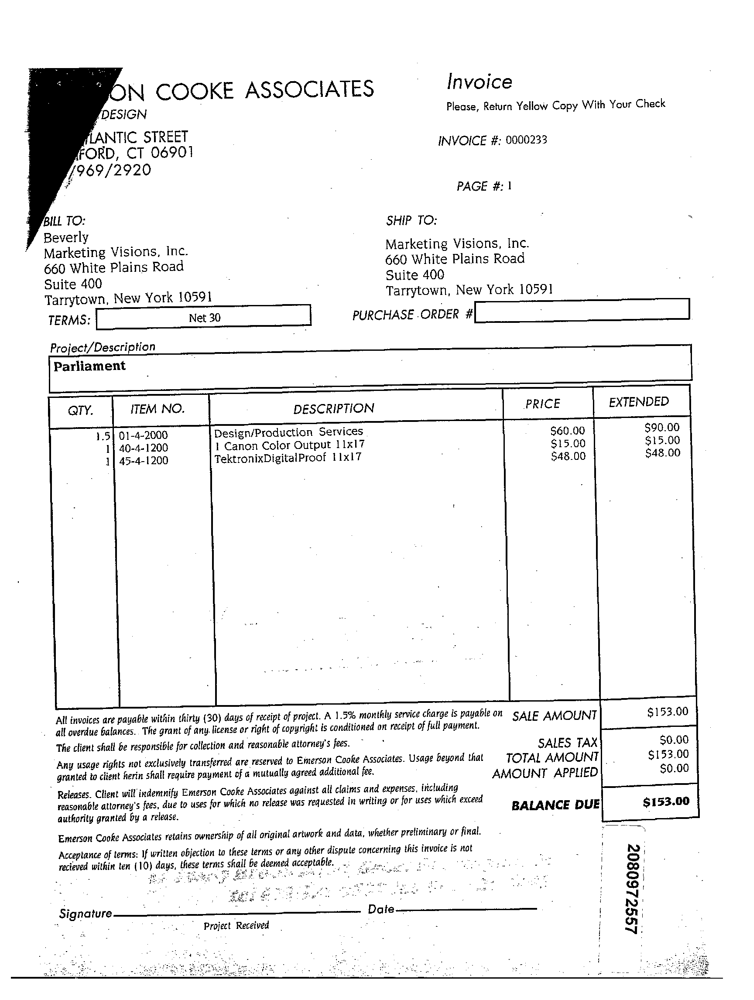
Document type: Invoice